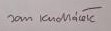
Signature of: jan kudláček